Patient: Female, age 52
A 52-year-old Australian Indigenous women presented with 6 months history of dry cough. There were no other respiratory symptoms. She did not have any constitutional symptoms, in particular no history of fever, anorexia or unintentional weight loss. She denied any history or known contact for tuberculosis.
Her past medical history included Sjogren's syndrome, initially diagnosed at the age of 42 years and had clinical manifestation of sicca syndrome, xeropthalmia and xerostomia (dry eyes and dry oral cavity). She had a family history for breast cancer, Sjogren's syndrome and Systemic Lupus Erythematosus. She had a very insignificant history of smoking as a teenager. She was not on any regular medications other than NSAID for nonspecific back pain.
Physical examination was un-remarkable other than for an enlarged thyroid gland. There was no palpable lymphadenopathy, clubbing or other signs of connective tissue disease. Respiratory examination was normal, in particular there were no crackles to suggest presence of interstitial lung disease.
Laboratory examination demonstrated normal white cell/differential count. Serum electrolytes and liver function testes were also normal. Her ESR was elevated at 38mm/h, anti-nuclear antibody (ANA) titre was raised with a titre of 1:1280 demonstrating a speckled and nucleolar pattern. Extractable nuclear antigen (ENA) was positive for SS-A (Ro) and SS-B (La) and other ENA such as RNP, Sm, Scl - 70 and Jo-1 including ds-DNA antibody were negative. Thyroid function test was also normal, HIV and hepatitis serology were negative. Serum immunoglobulin showed slightly elevated IgG level at 17.7 (6.5-16.0) and IgA and IgM were normal. Pulmonary function test was normal with a Forced Vital Capacity (FVC) of 3.00L (88%), Forced Expiratory Volume in 1 second (FEV1) was 2.55L (94%) with FEV1/FVC Ratio of 0.85 (107%). The Gas transfer (DLCO) was normal at 86% and the lung volumes were preserved with Total lung Capacity (TLC) at 80% predicted respectively.
A CT of the chest performed demonstrated multiple pulmonary nodules bilaterally, including a solitary non-calcified multilobulated opacity in the right lower lobe (RLL) measuring 28 x 17 mm with slight speculation (Fig. 1). The CT scan also demonstrated multiple bilateral pulmonary cysts. (Fig. 1). There was no evidence of Interstitial Lung Disease (ILD) or hilar or mediastinal lymphadenopathy. Incidental retrosternal extension of the enlarged thyroid gland was noted. Ultra sound of the thyroid gland demonstrated benign cystic lesion. A high index for malignancy with multiple metastasis was considered in the differential diagnosis. Hence, she underwent a bronchoscopy, which did not demonstrate endobronchial abnormalities and washings were negative for malignant cells and acid-fast bacilli. Cultures were negative for Acid fast bacilli (AFB), bacterial or fungal elements. She underwent a PET scan which showed positive uptake in the right lower lobe lesion with an SUV of 4.2, suspicious for malignancy and included in the differential of possible inflammatory process (Fig. 2). A percutaneous CT guided biopsy of the right lower lobe lesion was attempted, which was unfortunately complicated by an iatrogenic pneumothorax, and the results were inconclusive. In order to make a definitive diagnosis she underwent a video assisted thoracotomy with a wedge excision of the RLL nodule. Surprisingly, the biopsy showed evidence of amorphous material and demonstrated apple-green birefringence under polarised light after staining with Congo-Red in keeping with pulmonary AL amyloidosis (Fig. 3, Fig. 4, Fig. 5). In-situ hybridisation with kappa and lambda stains showed preferential kappa staining (Fig. 3, Fig. 4, Fig. 5). Biopsy results also identified Immunoglobulin heavy chain, with rearrangement studies demonstrating polyclonal lymphocyte population in pulmonary infiltrate. Serum electrophoresis did not identify paraprotein with free light chains showing Kappa 29 mg/L (3-19), Lambda 26 mg/L (6-26) and K/L Ratio of 1.11 (0.25-1.65). In order to exclude systemic AL amyloid, patient underwent bone marrow biopsy and skeletal survey, which were normal. Her cough improved with symptomatic management. As localized AL amyloidosis has a very low likelihood of systemic dissemination she remains on surveillance and was not offered systemic treatment as she had interval symptom resolution.
Keywords: amyloidosis, indigenous, lung nodule, pulmonary cysts, sjogren's syndrome
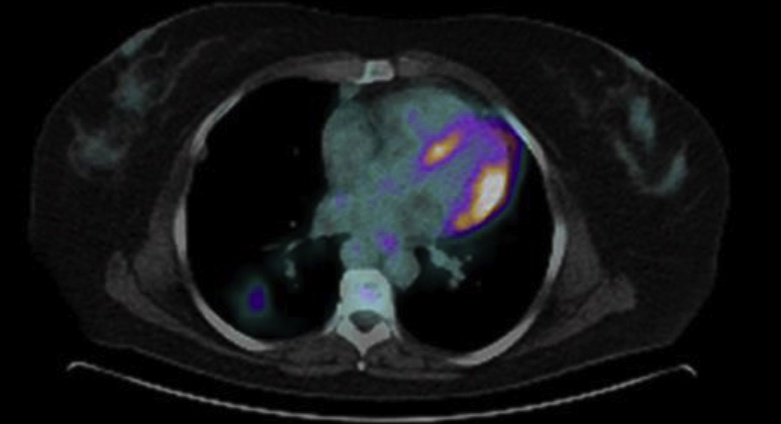
Image caption: CT chest showing multiple cystic lesions and right lower lobe nodule.